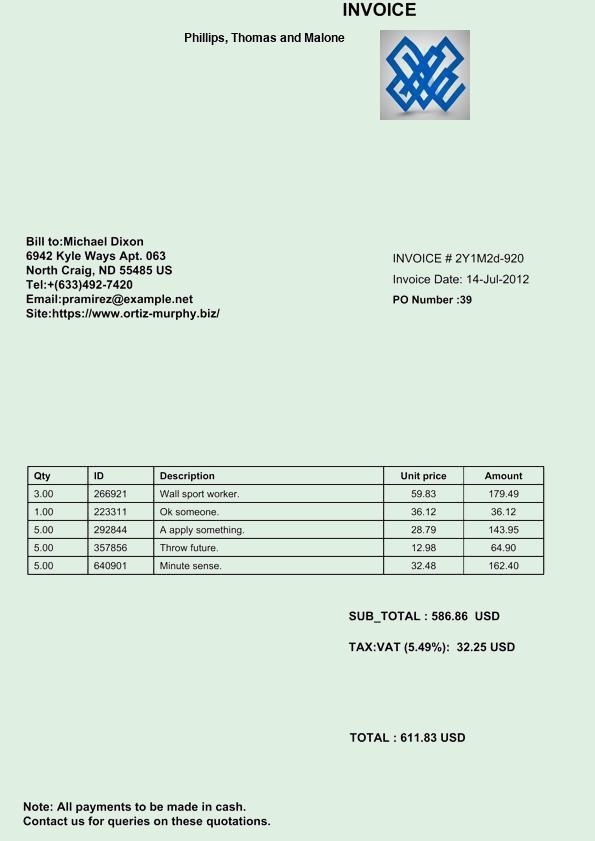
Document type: Invoice